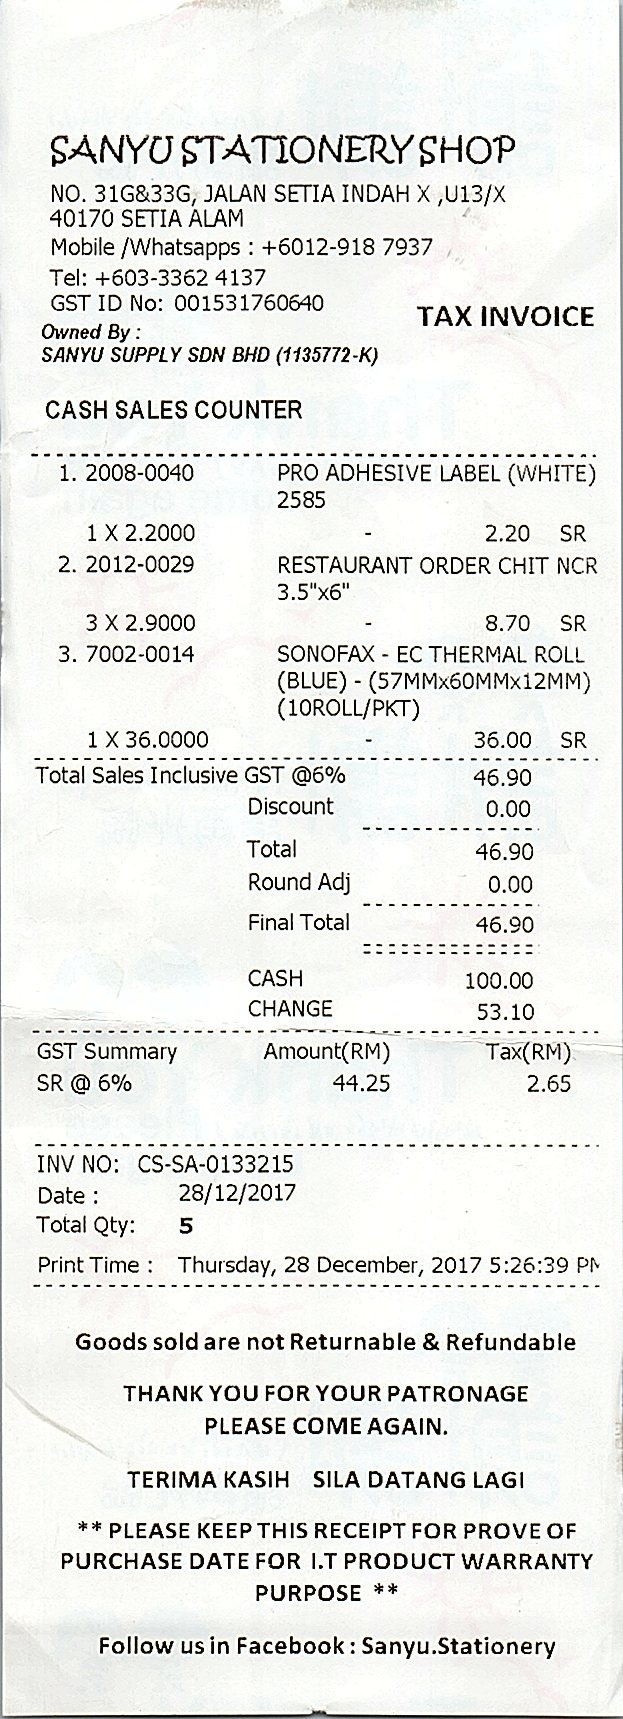
SANYU STATIONERY SHOP
NO. 31G&33G, JALAN SETIA INDAH X ,U13/X
40170 SETIA ALAM
MOBILE /WHATSAPPS : +6012-918 7937
TEL: +603-3362 4137
GST ID NO: 001531760640
TAX INVOICE
OWNED BY :
SANYU SUPPLY SDN BHD (1135772-K)
CASH SALES COUNTER
1. 2008-0040
1 X 2.2000
2. 2012-0029
3 X 2.9000
3. 7002-0014
1 X 36.0000
PRO ADHESIVE LABEL (WHITE)
2585
RESTAURANT ORDER CHIT NCR
3.5"X6"
SONOFAX - EC THERMAL ROLL
(BLUE) - (57MMX60MMX12MM)
(10ROLL/PKT)
2.20
8.70
36.00
SR
SR
SR
TOTAL SALES INCLUSIVE GST @6%
DISCOUNT
TOTAL
ROUND ADJ
FINAL TOTAL
CASH
CHANGE
46.90
0.00
46.90
0.00
46.90
100.00
53.10
GST SUMMARY
AMOUNT(RM)
TAX(RM)
SR @ 6%
44.25
2.65
INV NO:
DATE :
TOTAL QTY:
PRINT TIME :
CS-SA-0133215
28/12/2017
5
THURSDAY, 28 DECEMBER, 2017 5:26:39 PM
GOODS SOLD ARE NOT RETURNABLE & REFUNDABLE
THANK YOU FOR YOUR PATRONAGE
PLEASE COME AGAIN.
TERIMA KASIH SILA DATANG LAGI
** PLEASE KEEP THIS RECEIPT FOR PROVE OF
PURCHASE DATE FOR I.T PRODUCT WARRANTY
PURPOSE **
FOLLOW US IN FACEBOOK : SANYU.STATIONERY